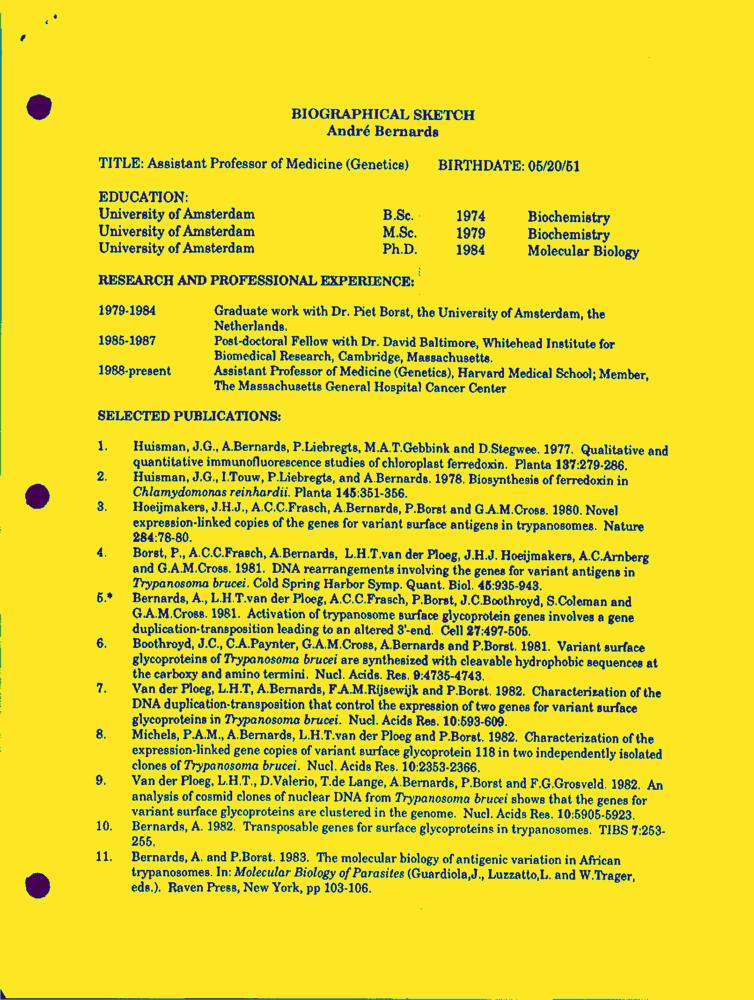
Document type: Resume-Doc